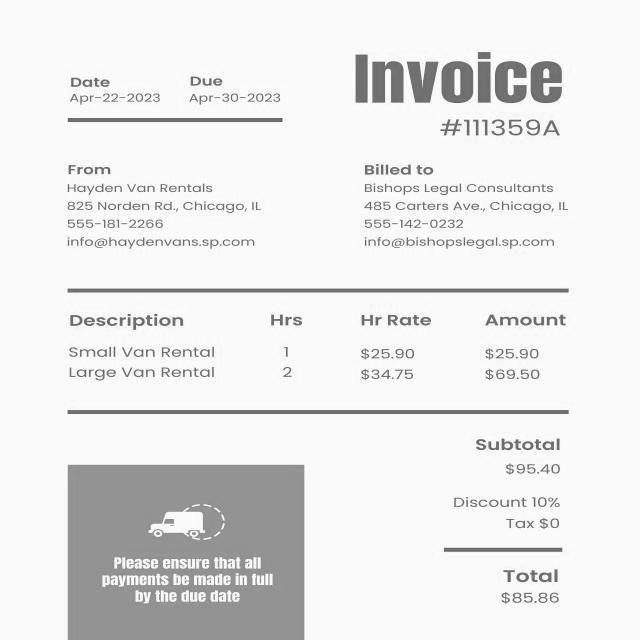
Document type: Invoice